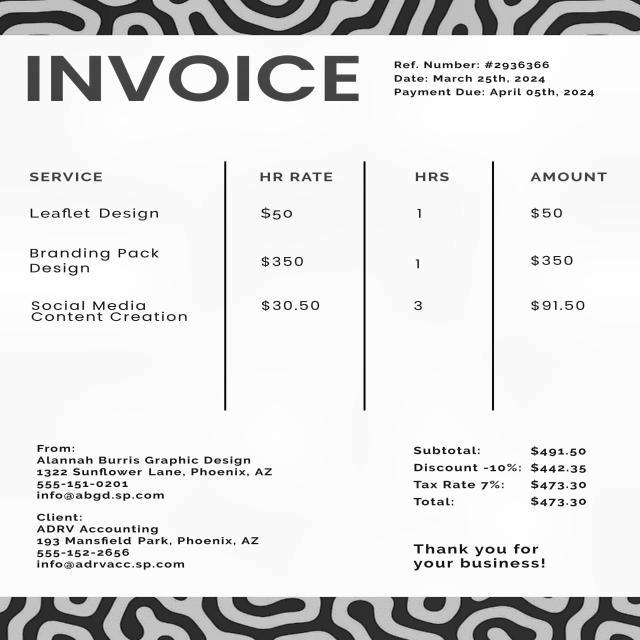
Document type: Invoice